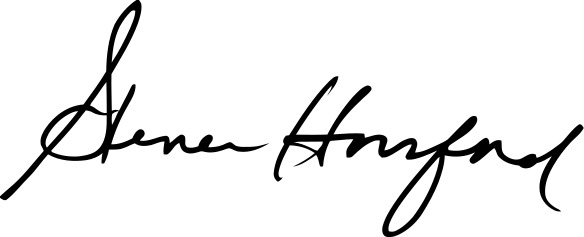
Signature of: steven horsford